Question: What was observed in the imaging?
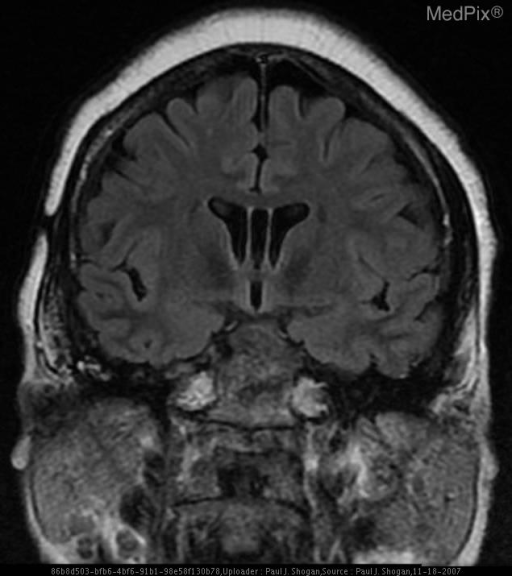
Answer: The imaging shows Noncontrast CT:  The patient is status post right suboccipital craniotomy.  There is a subtle area of hypoattenuation off-midline to the right, anterior and lateral to the pons.

Contrast enhanced CT demonstrates a subtle area of nonenhancing hypoattenuation off-midline to the right, anterior and lateral to the medulla.

MRI:

Sagittal T1-weighted FLAIR demonstrates expansion of the prepontine cistern, and enlargement of the CSF space anterior to the proximal cervical spinal cord and medulla, with displacement of the medulla posteriorly.  This space contains an extra-axial mass, demonstrating heterogeneous signal intensity.

Coronal T2-weighted FLAIR demonstrates heterogeneous signal intensity in the prepontine cistern.

Axial T1 weighted images demonstrates the prepontine cistern extra-axial mass that is near CSF signal intensity with enlargement of the pre-medullary cistern.

Axial T2 weighted images demonstrates the lamellated mass, which is heterogenous in signal intensity posterior to the hypophsial fossa and anterior to the basilar artery.

Axial T1-weighted image with gadolinium demonstrates no significant enhancement of the extra-axial mass.

Axial Diffusion Weighted image demonstrate restricted diffusion.

Sagittal 3D FIESTA demonstrates low signal in the prepontine cistern, and enlargement of the CSF space anterior to the proximal cervical spinal cord and medulla.

Axial 3D FIESTA image demonstrates low signal intensity in the prepontine cistern, medial to cranial nerve V, and adjacent to the right cranial nerve VII and VIII complex. Coronal T2-weighted FLAIR demonstrates heterogeneous signal intensity in the prepontine cistern..